Question: What jurisdiction, city, or county is the document associated with?
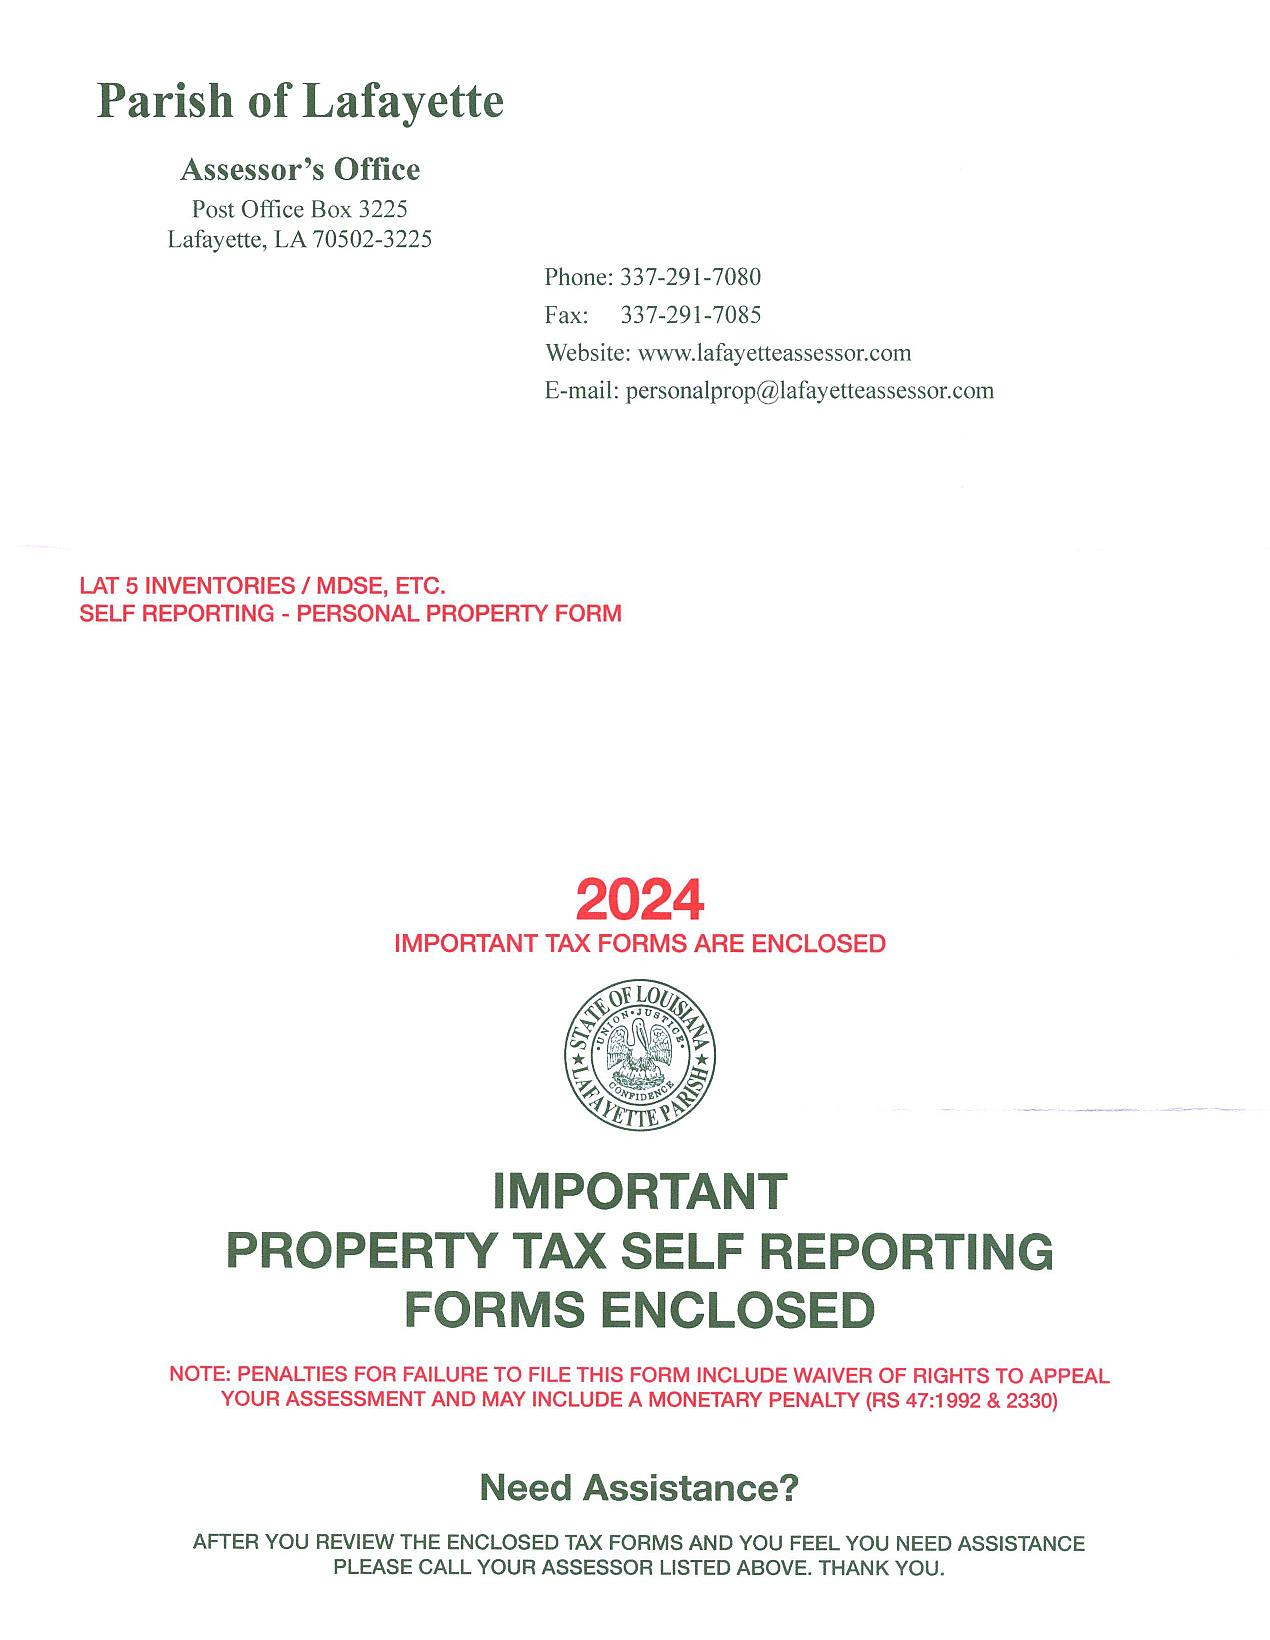
Answer: "Parish of Lafayette"